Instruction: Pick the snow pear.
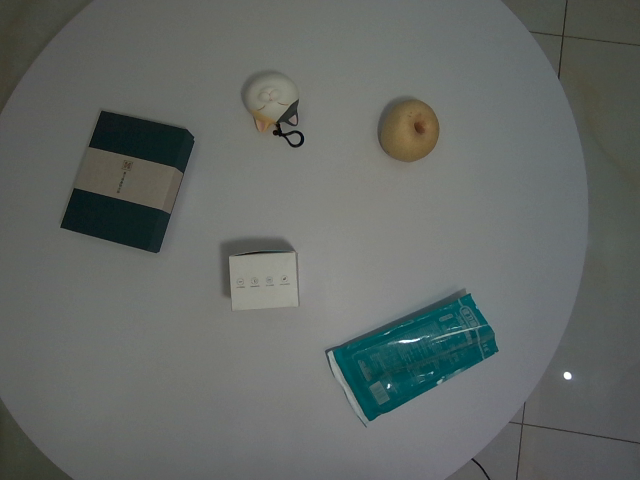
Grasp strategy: vertical